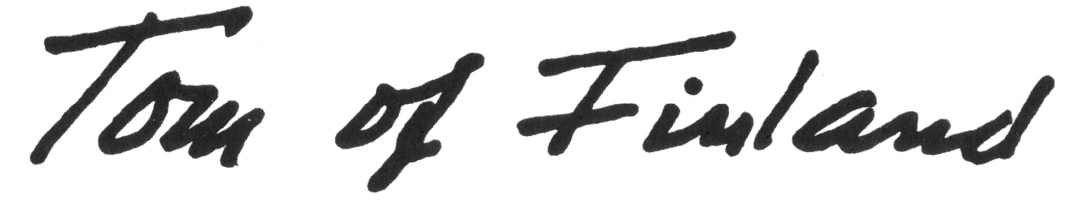
Signature of: q366062